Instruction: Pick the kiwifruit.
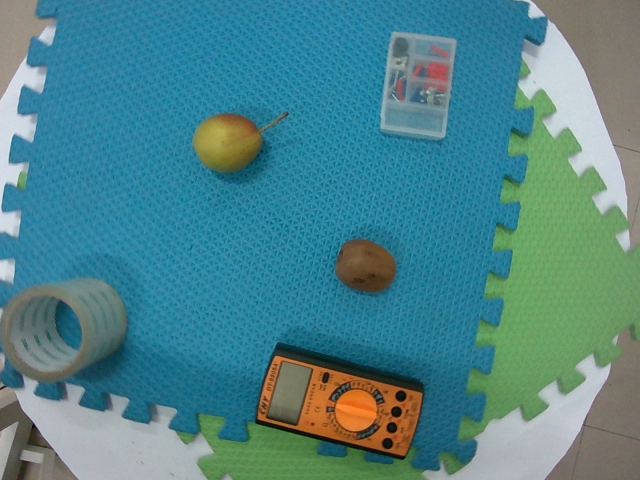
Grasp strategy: vertical